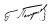
Signature of: georgi petrov